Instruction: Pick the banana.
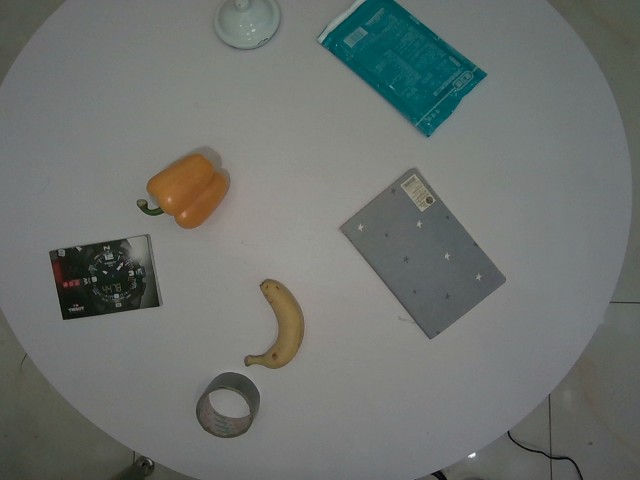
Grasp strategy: vertical